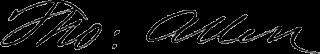
Signature of: thomas allen